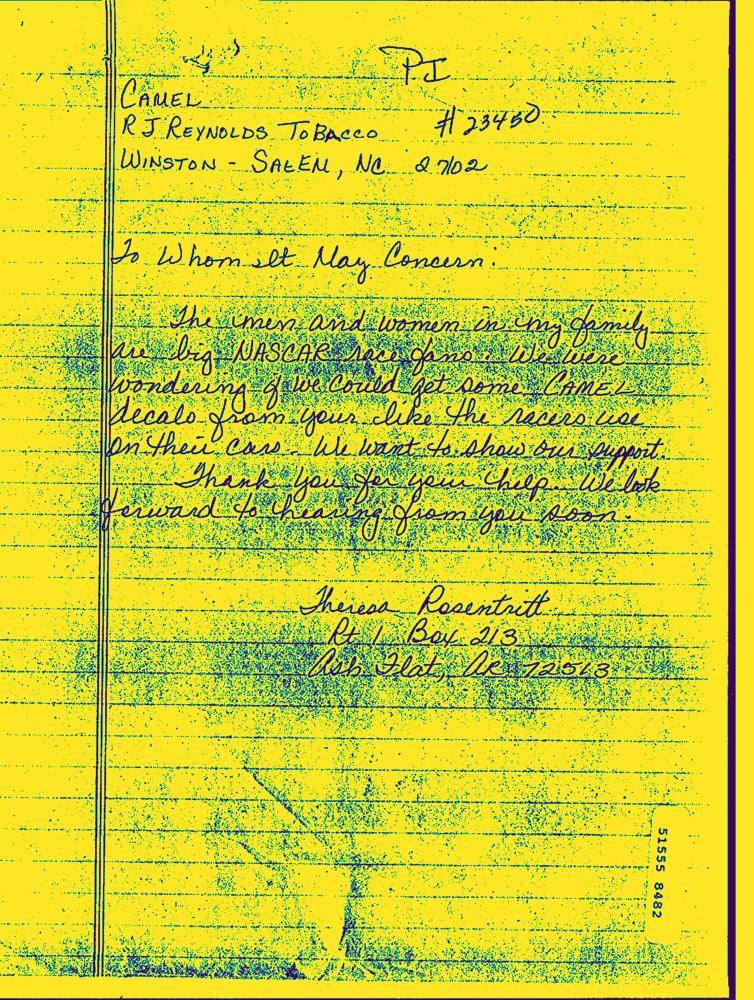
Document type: Hand-Written